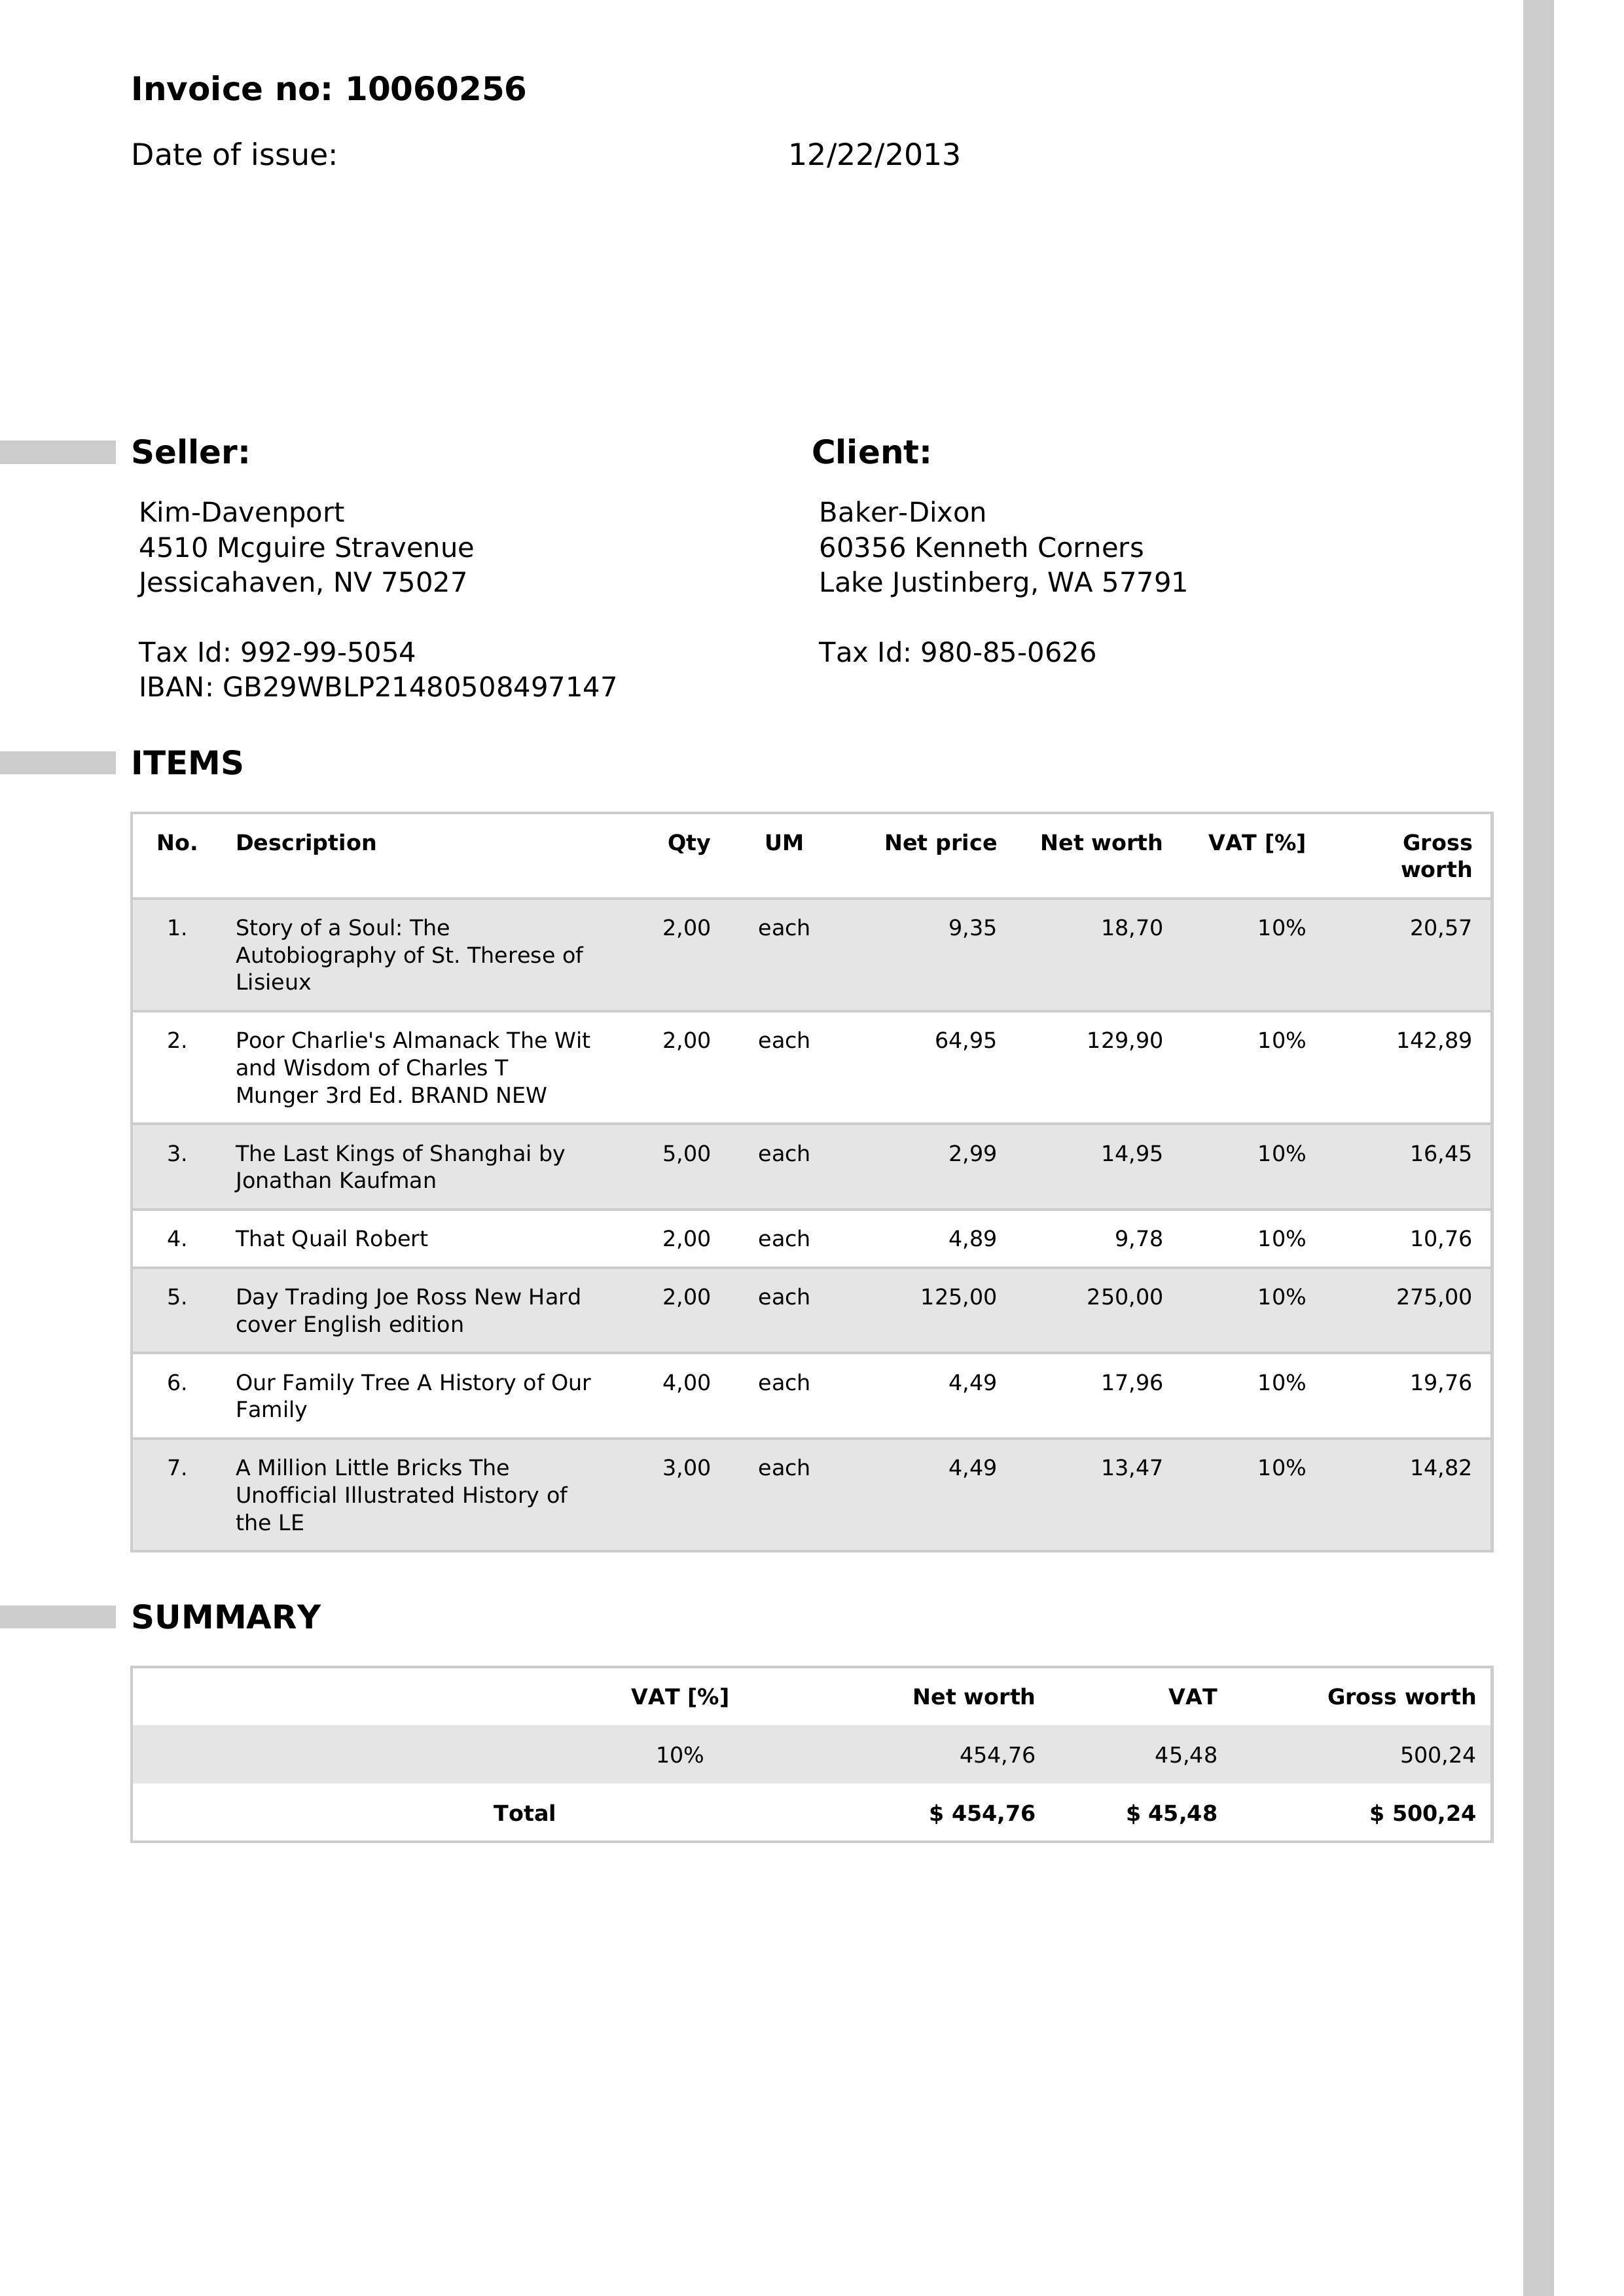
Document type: Invoice